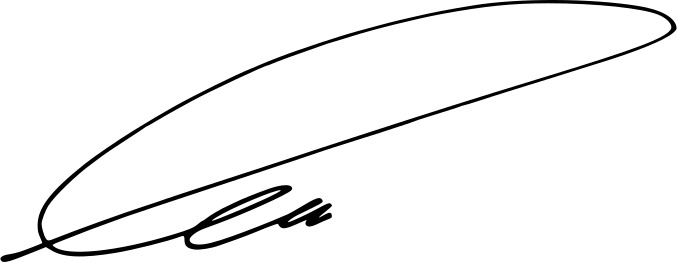
Signature of: iu